Retrieve the amount in words, amount in figures, name of the payee, date on the cheque, and the bank name from the image.
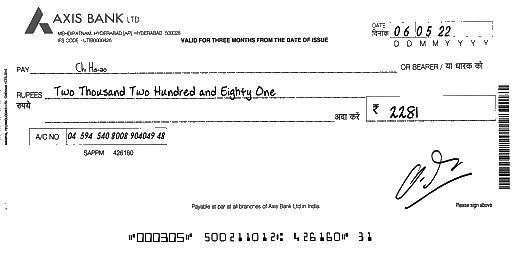
amt_in_words: Two Thousand Two Hundred and Eighty One
amt_in_figures: 2281
payee_name: Chi Hsiao
bank_name: AXIS BANK
cheque_date: 06/05/22